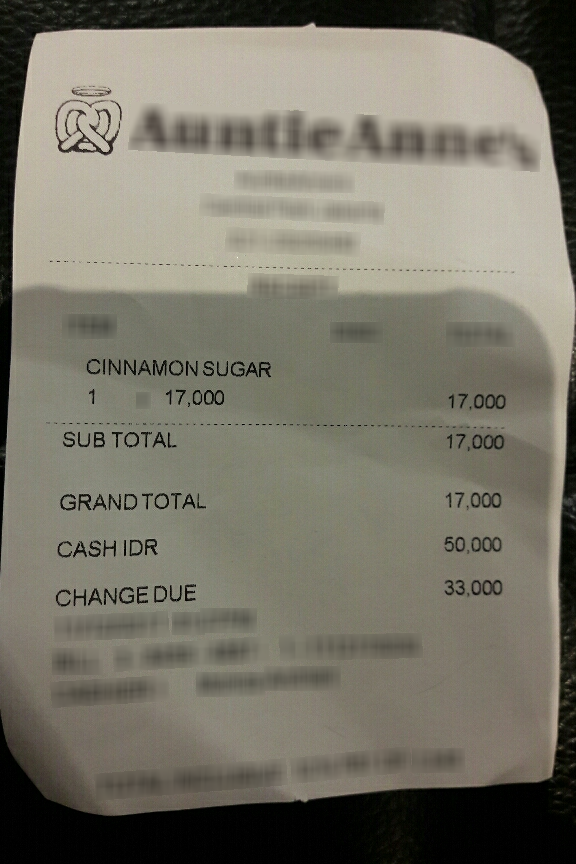
Number of items: 4
Subtotal: 17,000
Total: 17,000
OCR text regions:
text: CINNAMON SUGAR
text: 1
text: 17,000
text: 17,000
text: SUB
text: TOTAL
text: 17,000
text: GRAND TOTAL
text: 17,000
text: CASH IDR
text: 50,000
text: CHANGE DUE
text: 33,000